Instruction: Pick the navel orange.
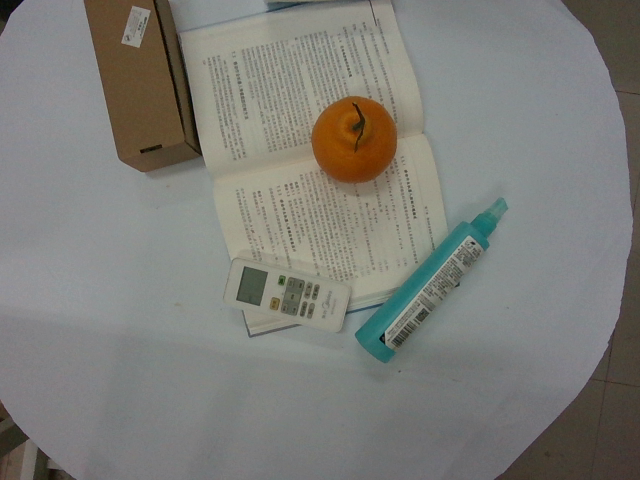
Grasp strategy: vertical